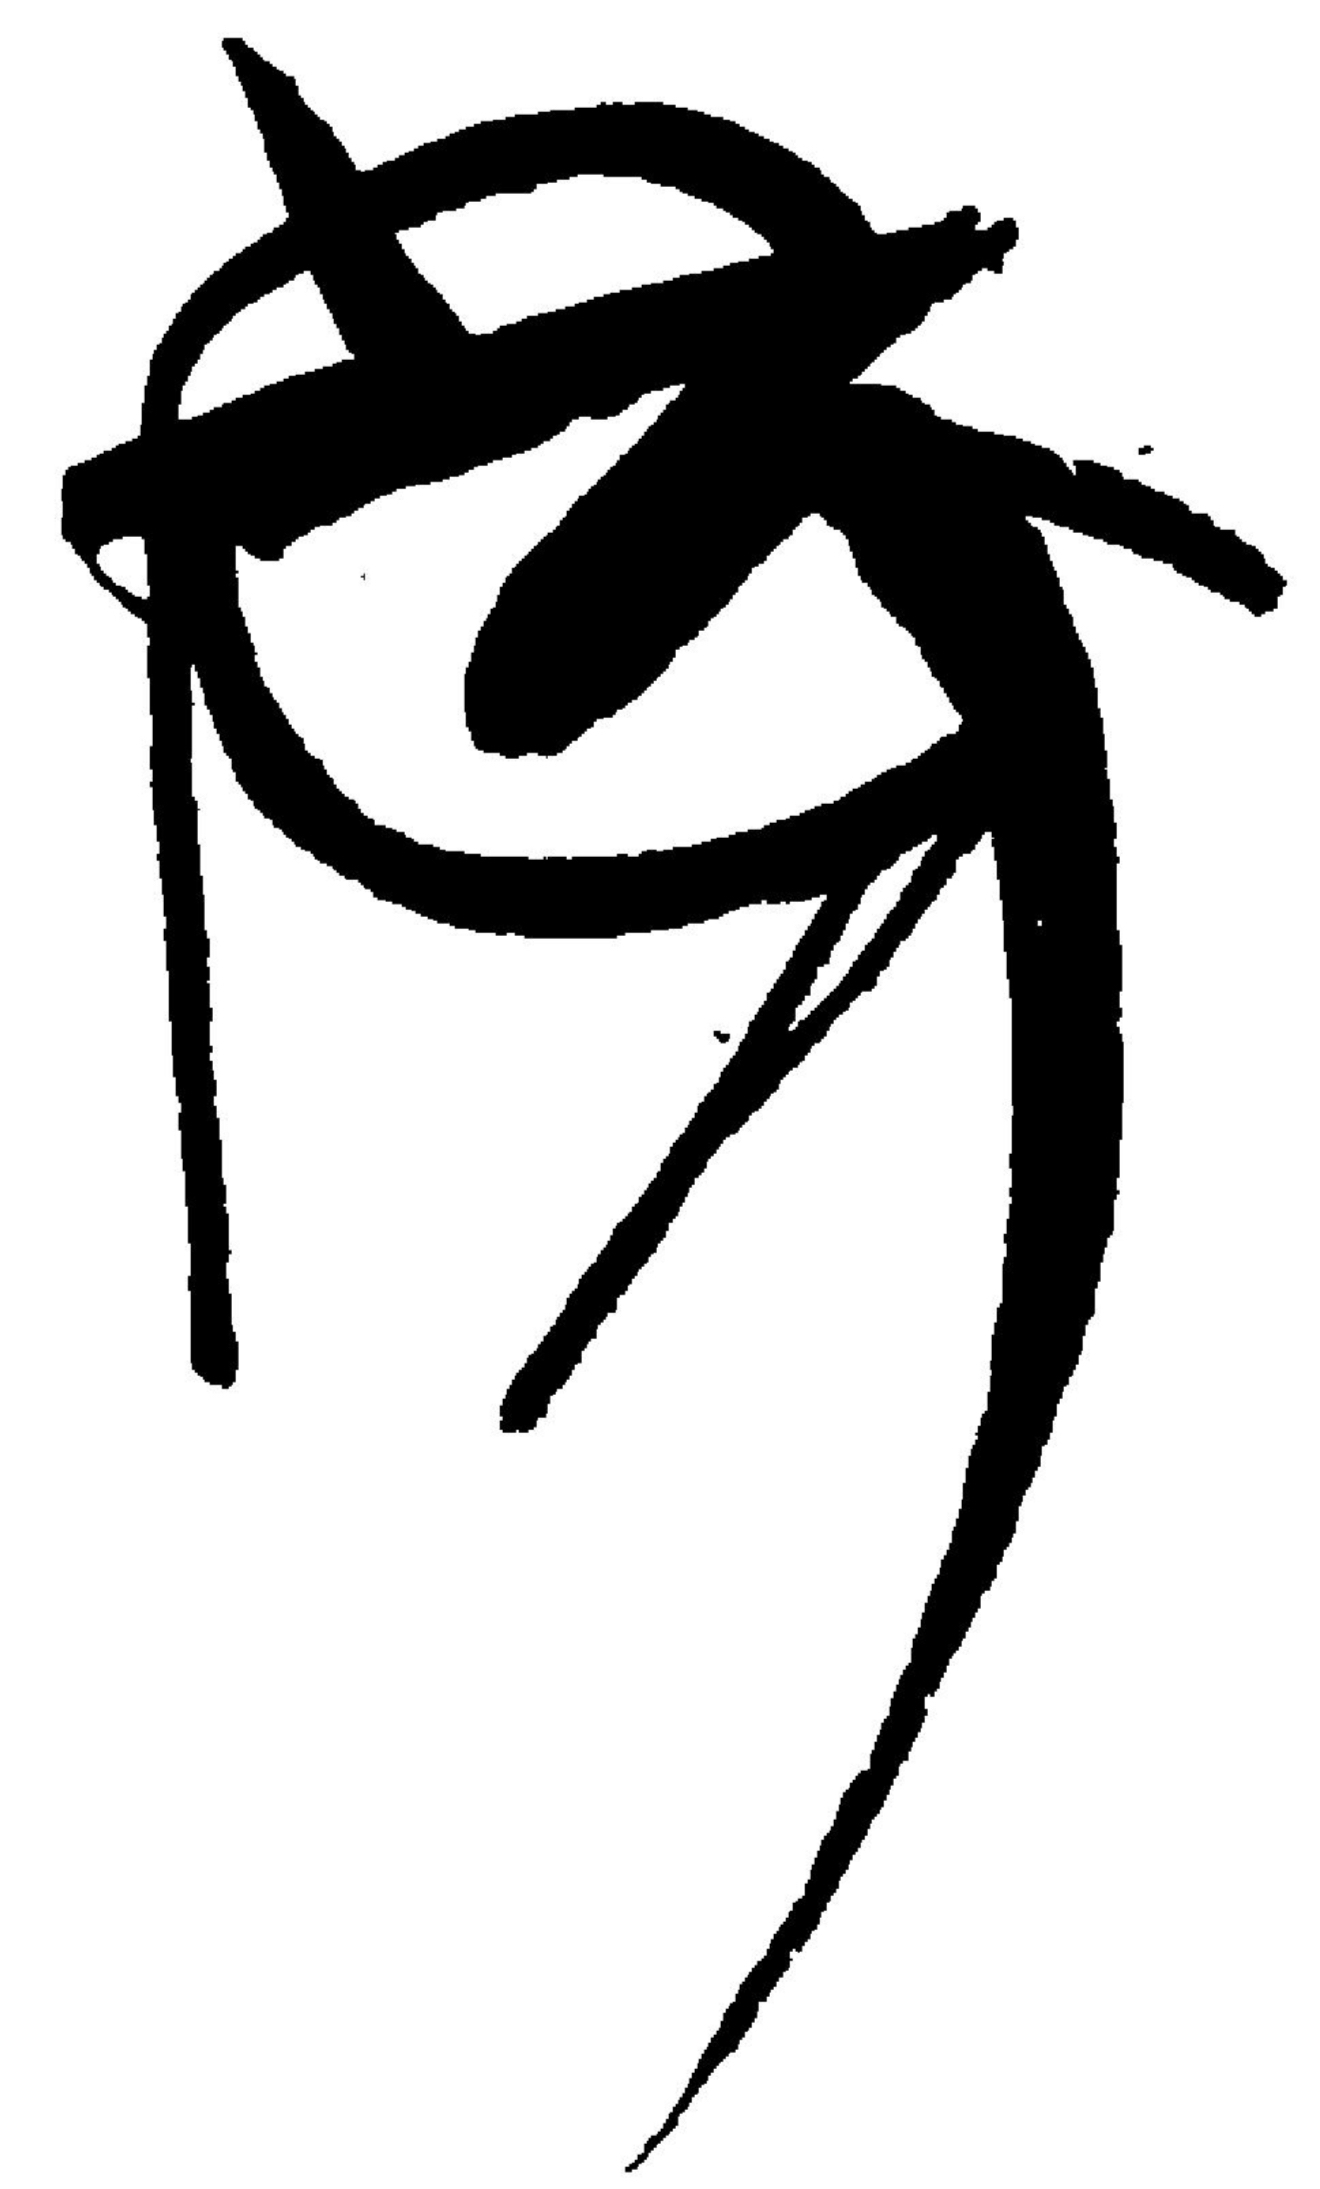
Signature of: uesugi akisada